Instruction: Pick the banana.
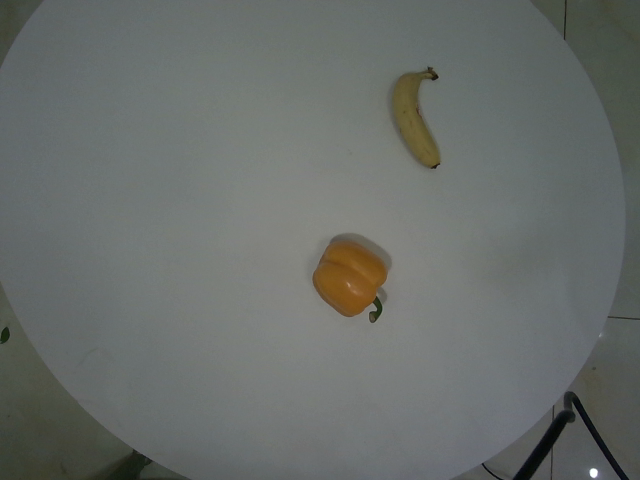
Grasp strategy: vertical